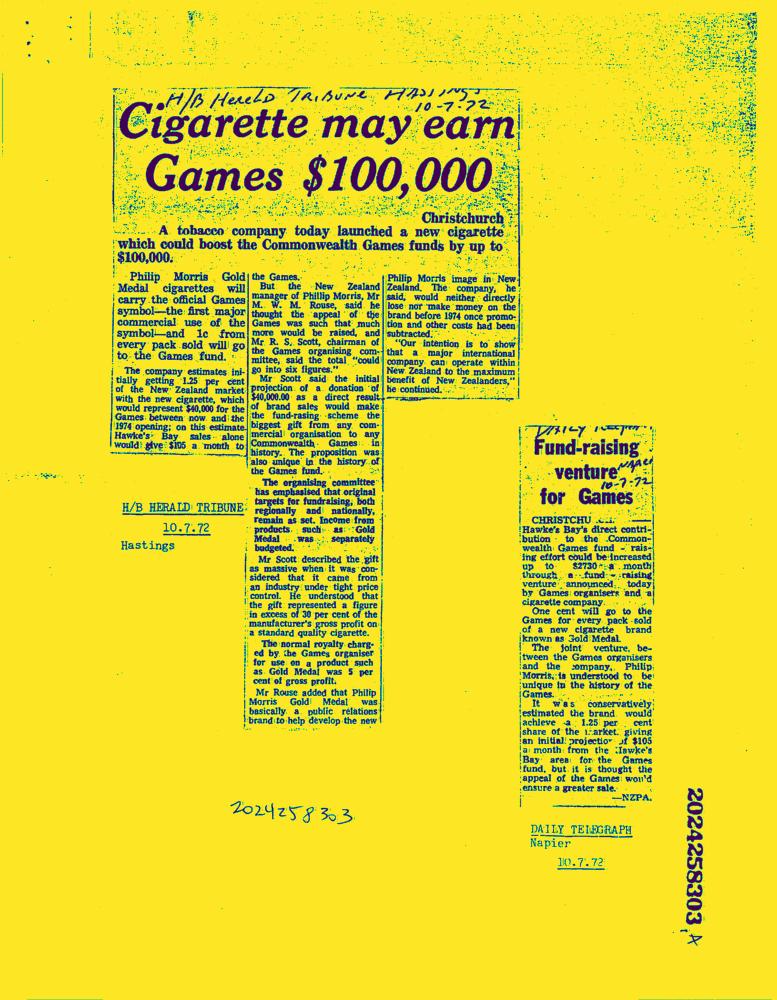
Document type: News-Article